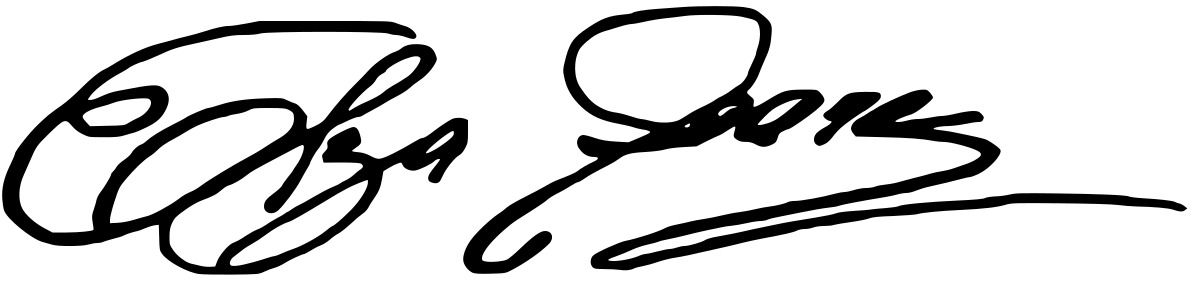
Signature of: elza soares